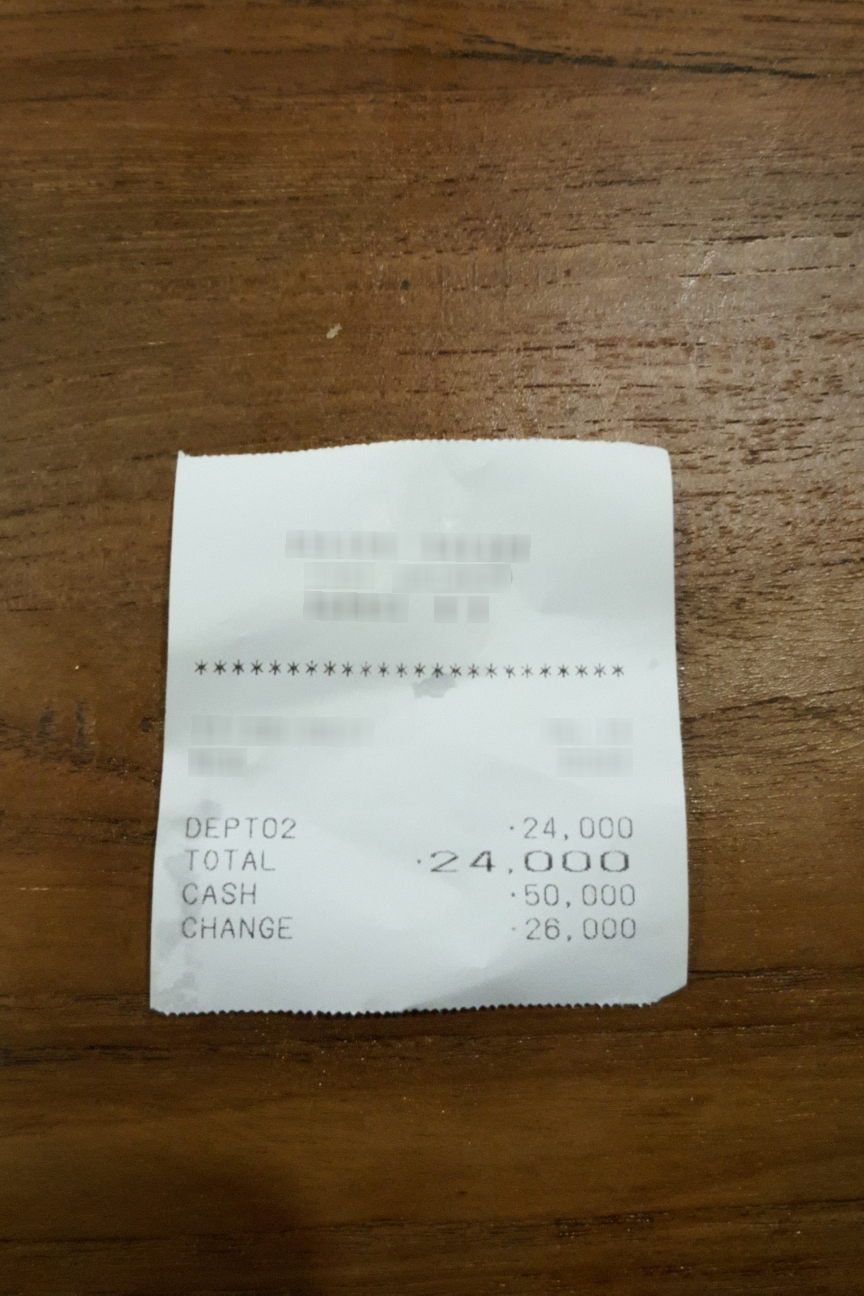
Extraction:
receipt: line_items: name: DEPT02
price: 24,000
total: 24,000